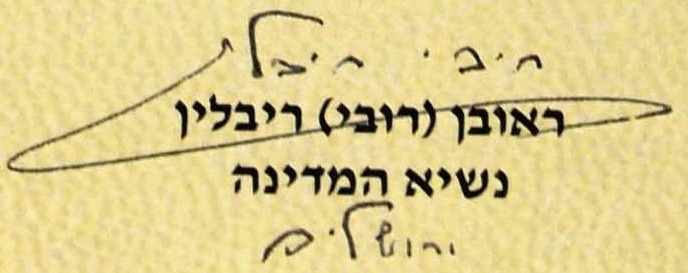
Signature of: reuven rivlin